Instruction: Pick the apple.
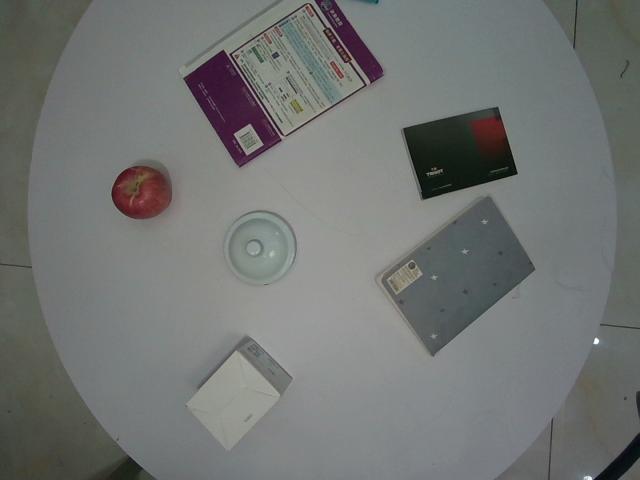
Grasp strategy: vertical